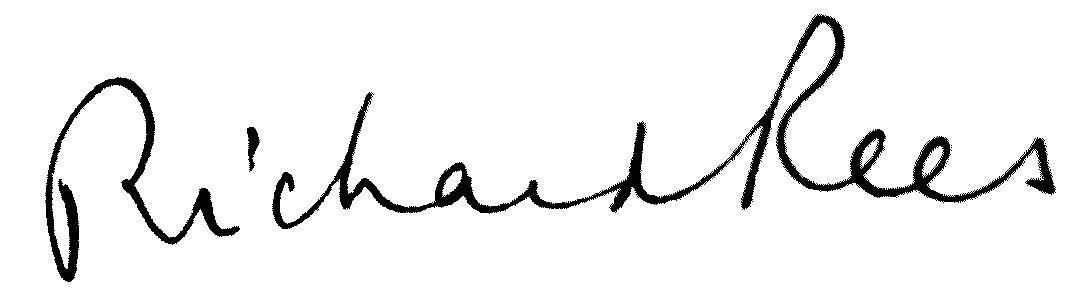
Signature of: richard rees